Question: What do the imaging results show?
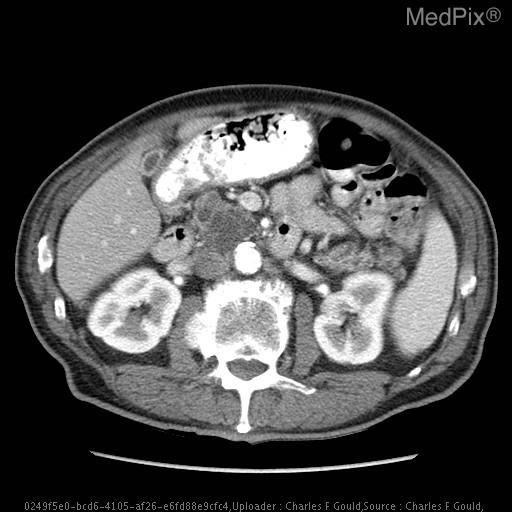
Answer: The imaging shows Lobulated multicystic lesion which involves the pancreatic head and uncinate process, predominantly.  The main pancreatic duct is dilated to 10mm and there is also branch duct involvement within the pancreatic body.  No mural nodules or solid masses are identified. Lobulated multicystic lesion which involves the pancreatic head and uncinate process, predominantly.  The main pancreatic duct is dilated to 10mm and there is branch duct involvement within the pancreatic body.  No mural nodules or solid masses are identified..